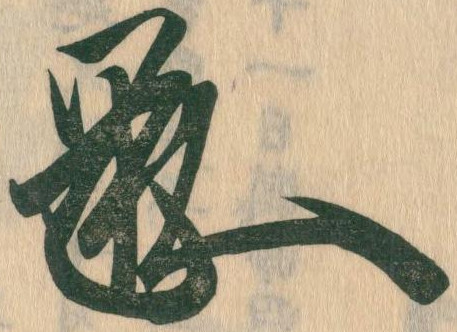
Signature of: emperor hanazono